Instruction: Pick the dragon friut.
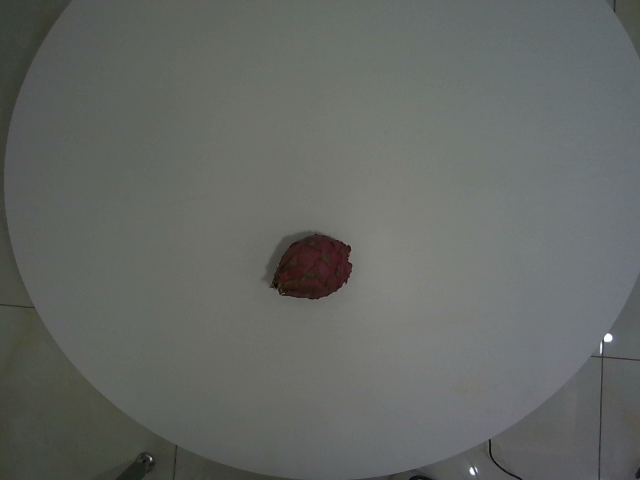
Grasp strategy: vertical